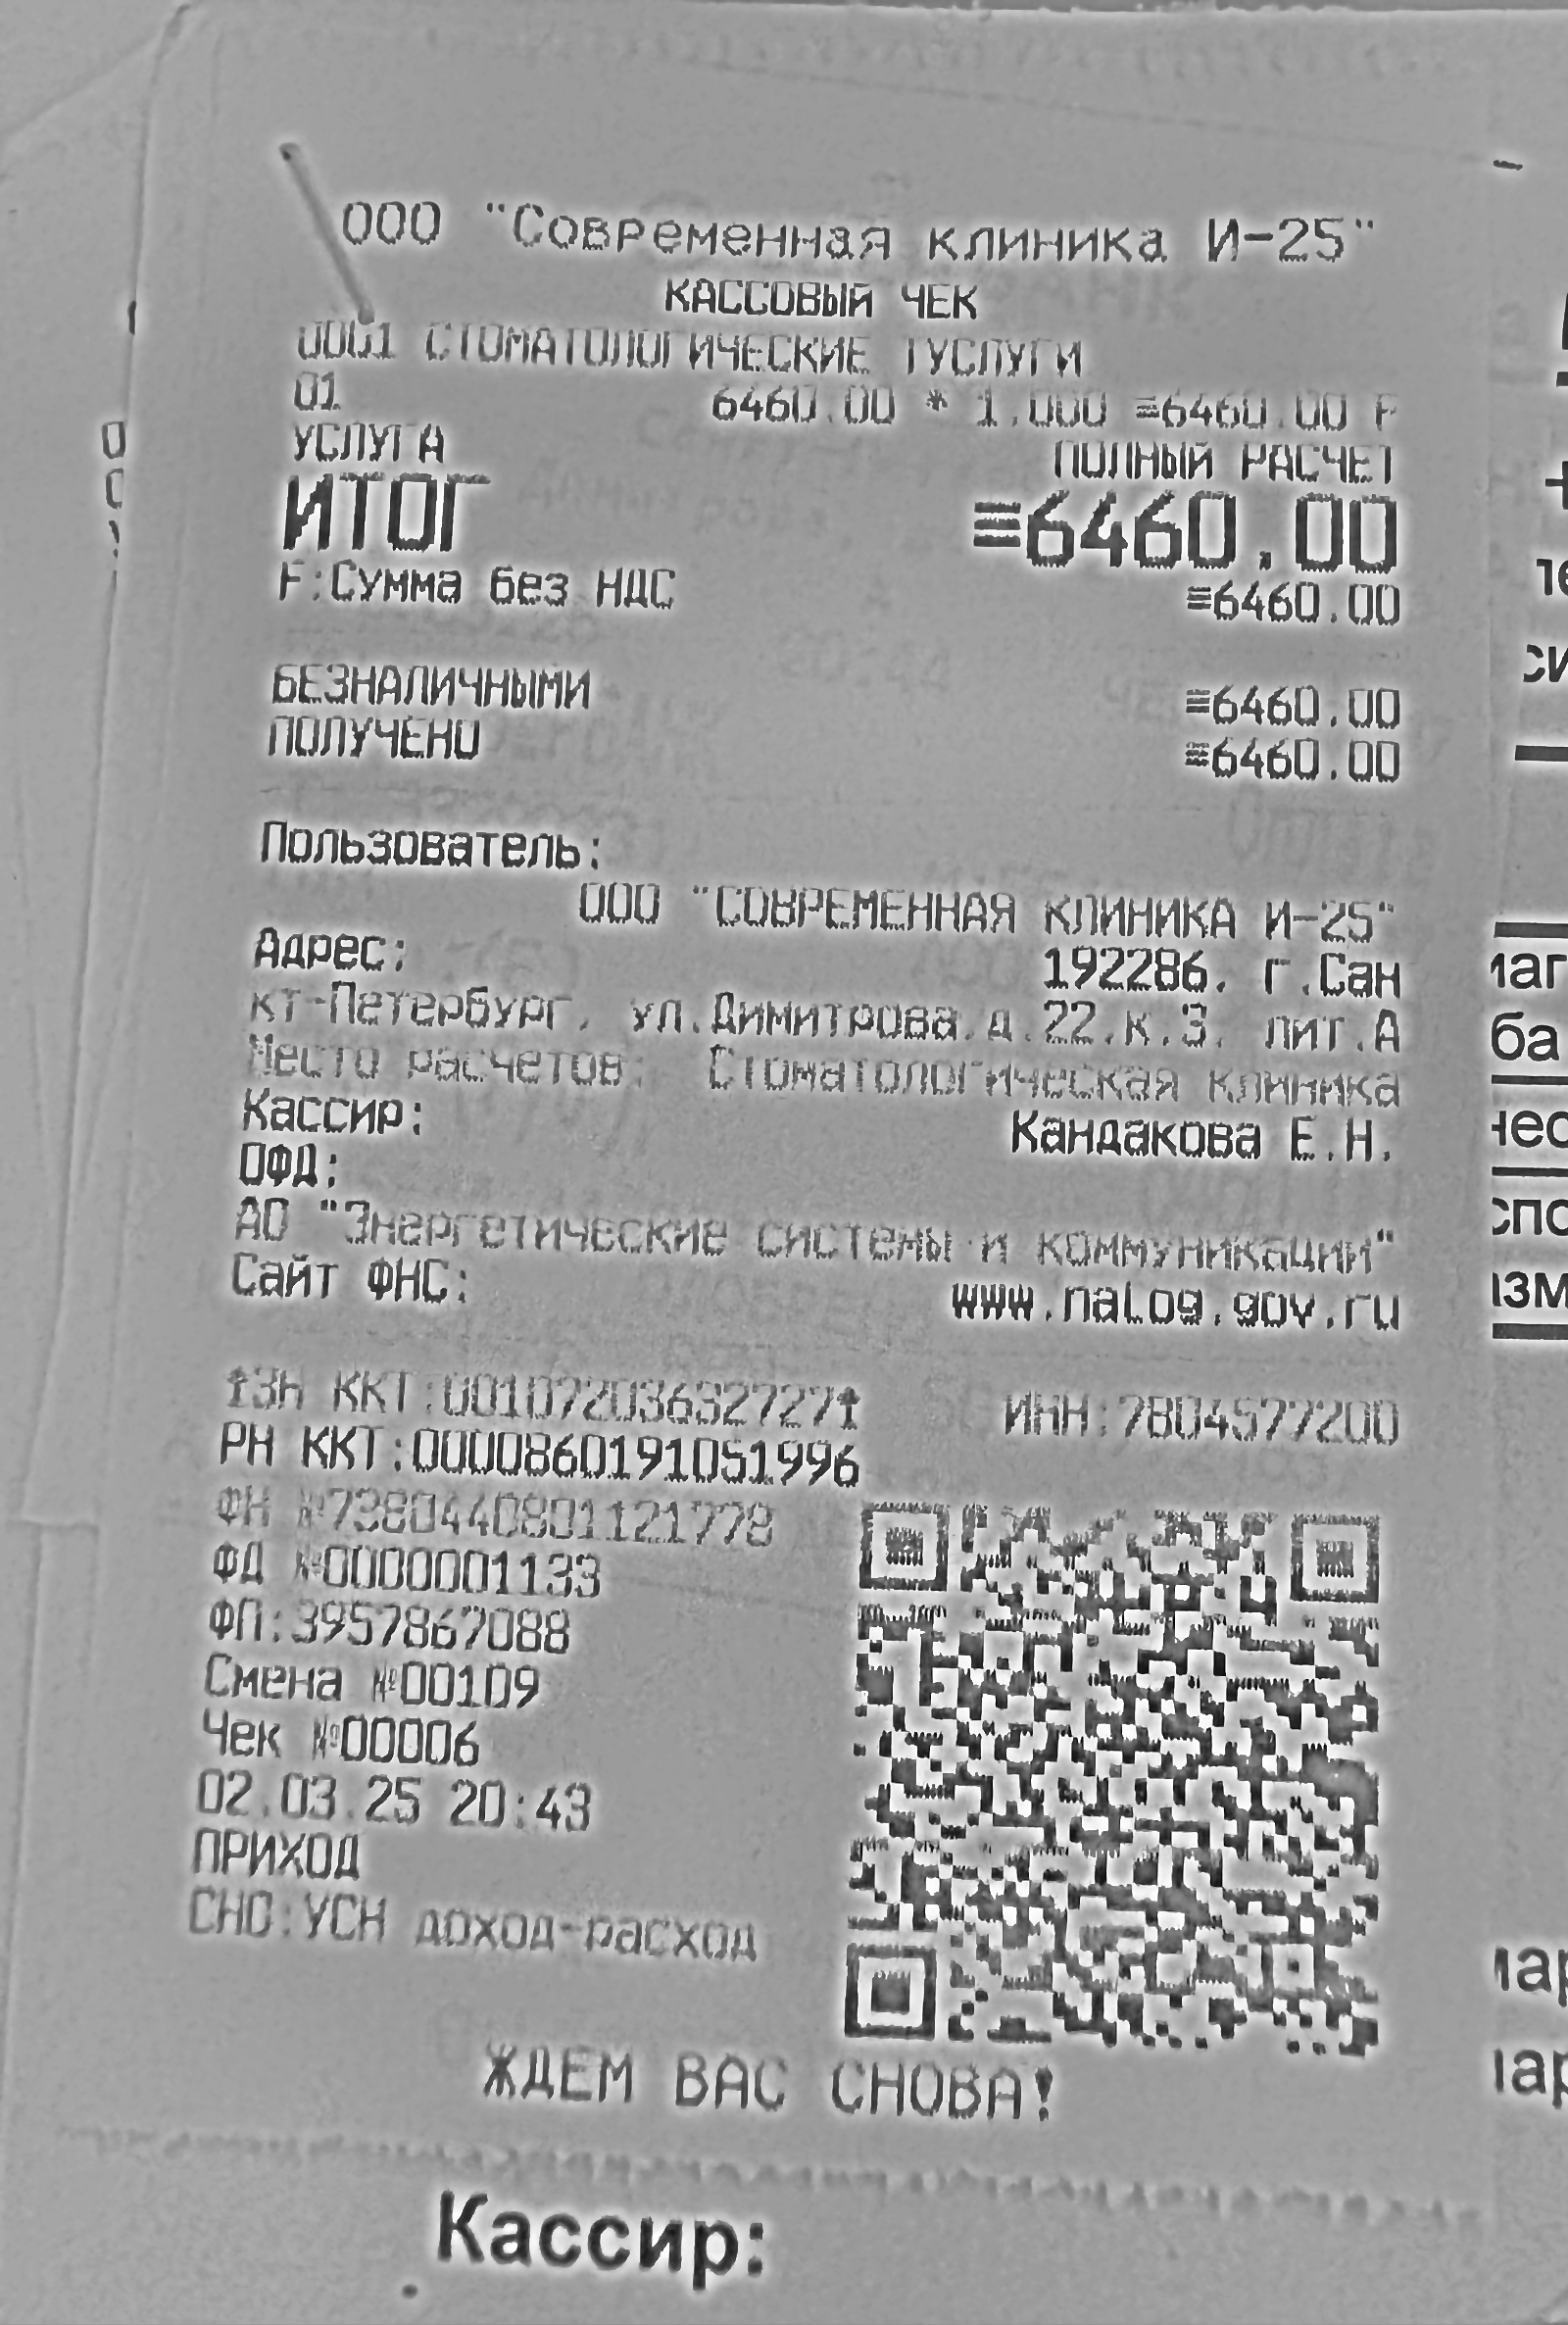
Продавец: ООО "Современная клиника И-25"
Дата: 02.03.25 20:43
Товары: СТОИМОСТЬ УЧЕТА
Количество: 1.000
Цена: 6460.00
Сумма: 6460.00
Итого: 6460.00